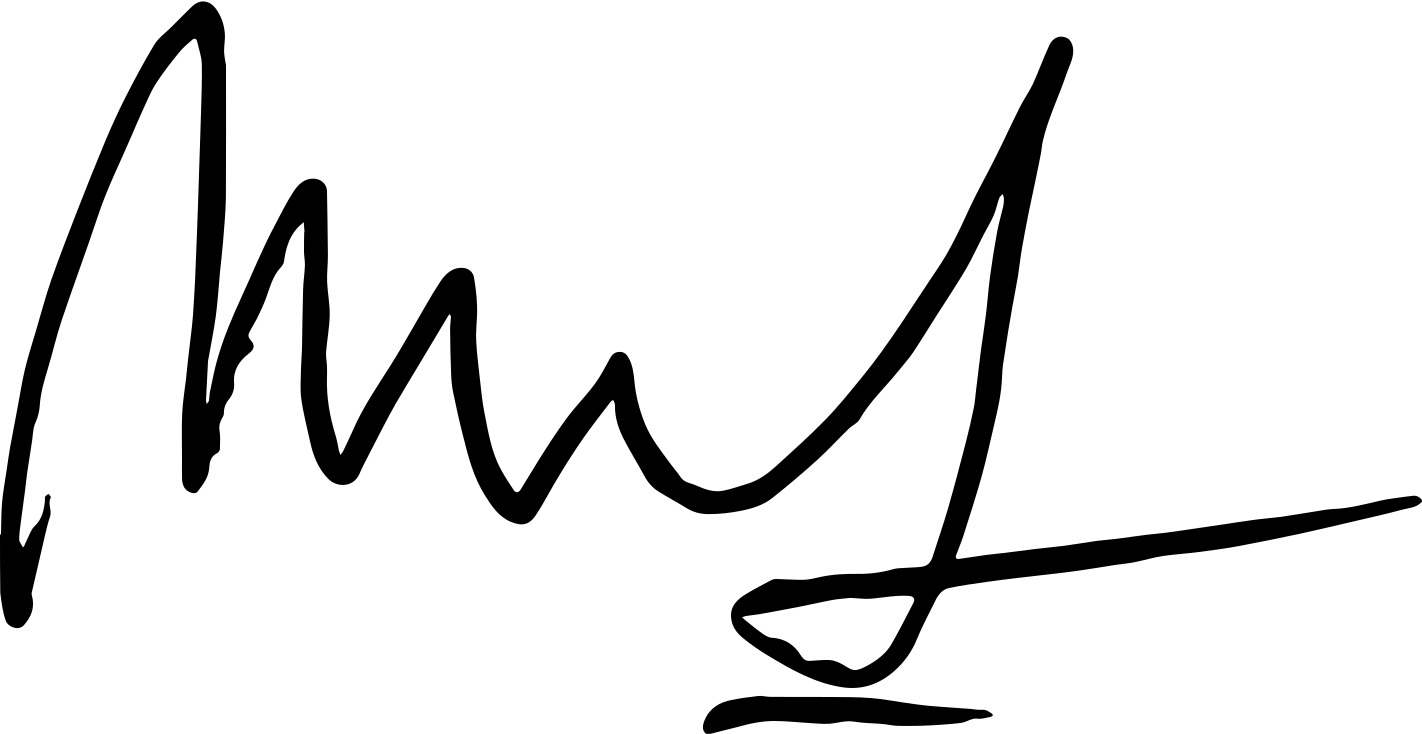
Signature of: michel foucault